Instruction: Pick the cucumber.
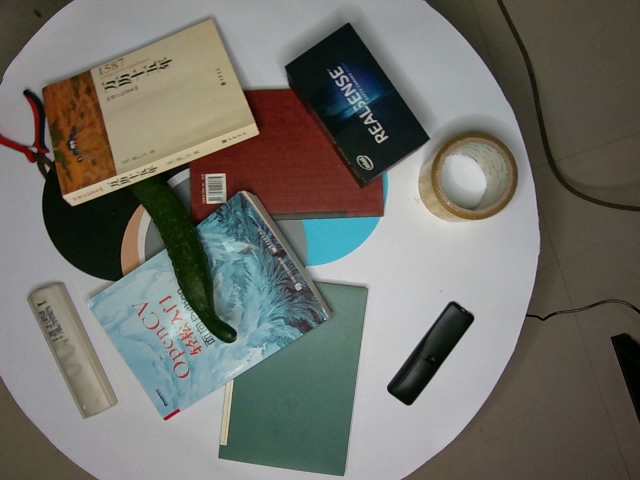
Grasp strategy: vertical